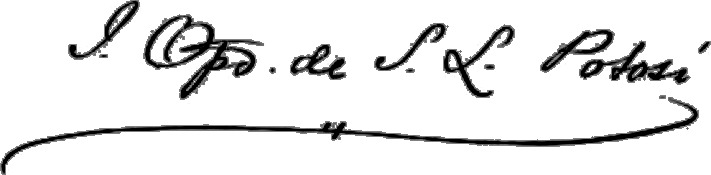
Signature of: josé maria ignacio montes de oca y obregón